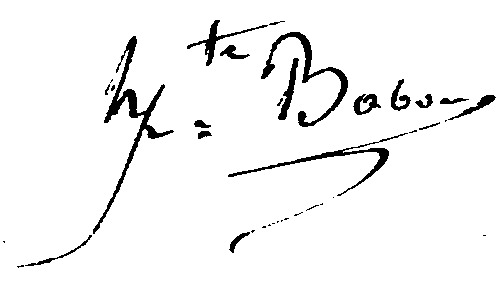
Signature of: hippolyte babou